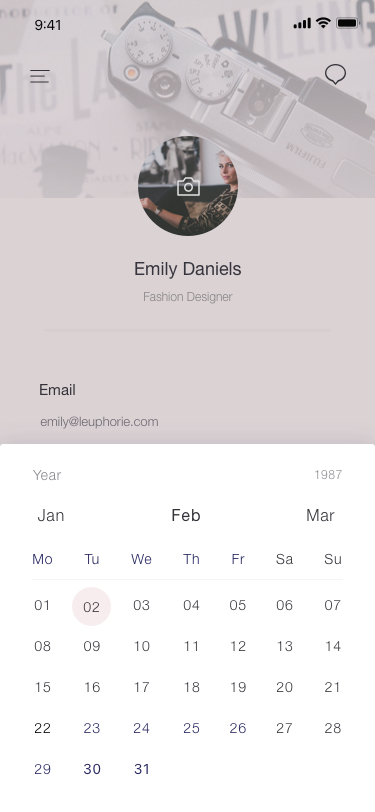
Text in this UI design:
Emily Daniels
Fashion Designer
Phone number
526-241-2088
Birthday
21 Feb 2018
Email
emily@leuphorie.com